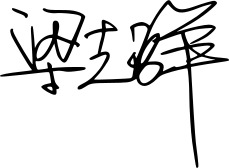
Signature of: leung che cheung